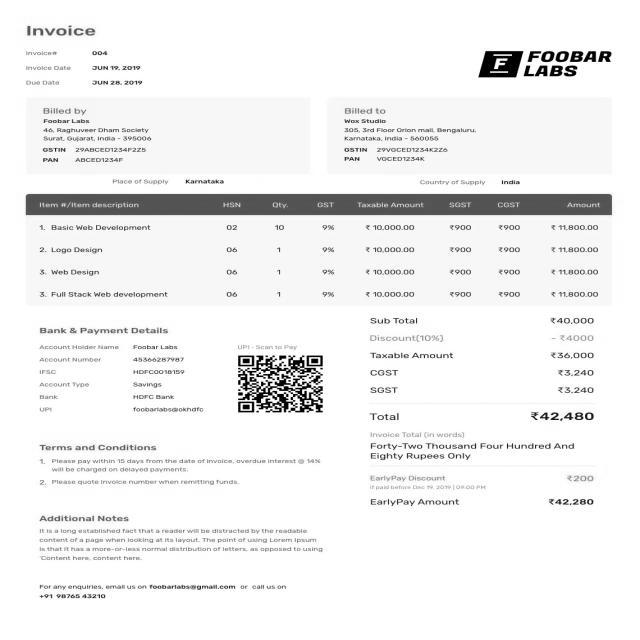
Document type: Invoice